Question: What are the imaging findings?
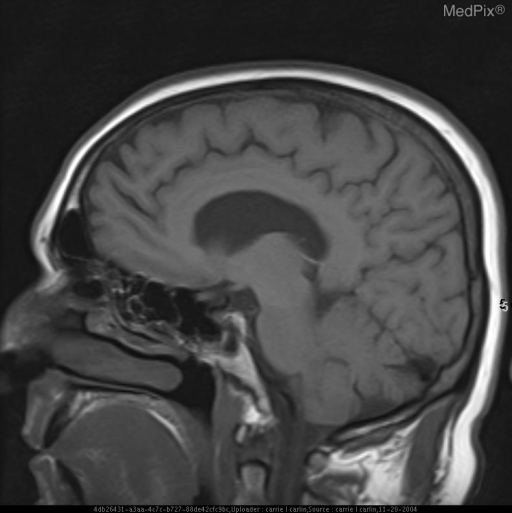
Answer: The imaging shows The left vertebral artery at the level of the foramen magnum is normal to increased in size with an absent flow void when compared to the right.  The left vertebral artery then narrows for a two centimeter segment prior to reaching the basilar artery. Saggital T1-weighted image at the trigeminal nerve demonstrates normal flow void of right vertebral artery..